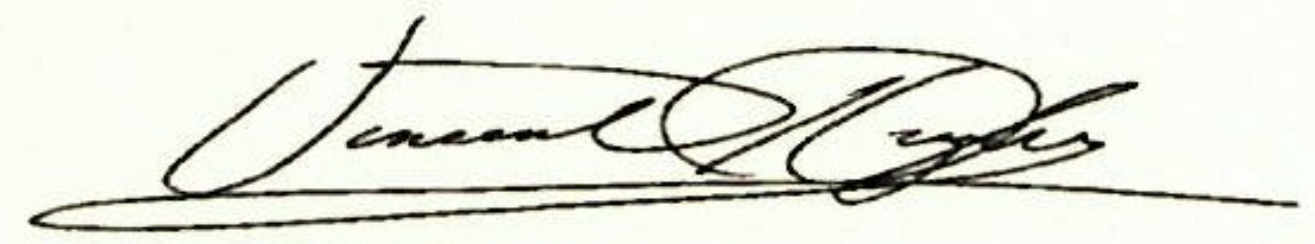
Signature of: vincent hughes